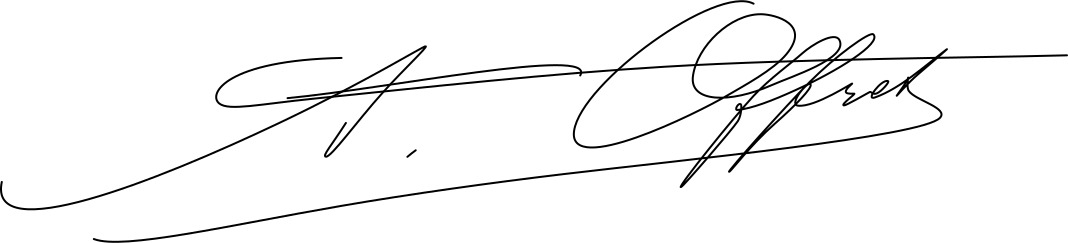
Signature of: albert offret